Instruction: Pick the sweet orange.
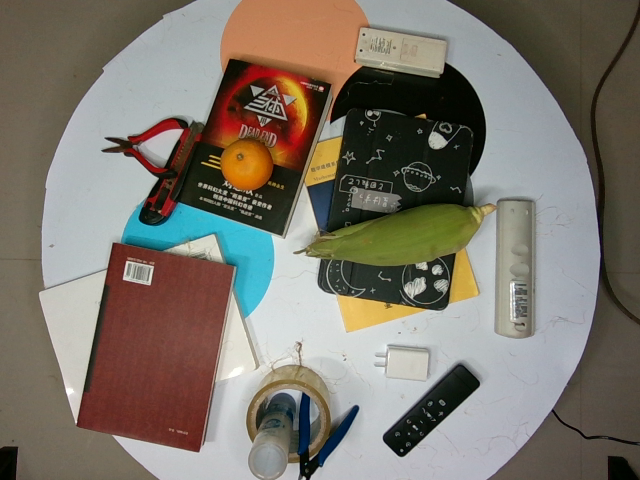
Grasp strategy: vertical